Question: Explain the disease:
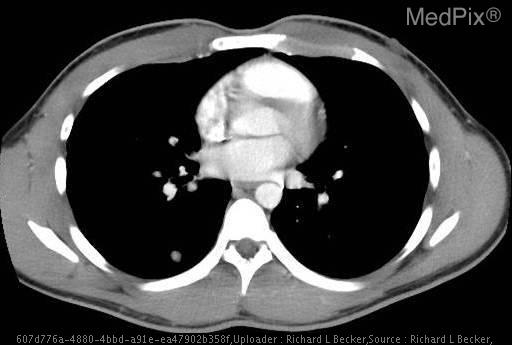
Answer: The disease is discussed as: Of all malignant intratesticular neoplams, mixed germ cell tumors are the second most common.  Of these the majority are at least a portion of embryonal cell carcinoma which constitute 20-25% of all primary germ cell malignancies.  Unfortunately this subtype of germ cell tumor tend to be more aggressive and will invade the tunica albuginea and/or cause visceral metastases.  Although embryonal cell carcinomas have three sub-types: adult, infantile and endodermal sinus tumor, embryonal cell carcinomas tend to be less radio and chemosensitive than seminomatous tumors. Infantile and endodermal sinus types are associated with elevated alpha-fetoprotein which can be used to monitor therapy/recurrence.
Teratomas are a second type of germ cell tumor.  Teratoma also has three subtypes: mature, immature, and with malignant transformation.   Teratomas must have three germinal layers: endoderm, mesoderm, ectoderm.  They constitute 5% of all primary testicular neoplasms.  Although approximately 30% will metastasize, the reported 5-year survival is 70%.
Although not seen in this case the other type of non-seminomatous germ cell tumor type is choriocarcinoma which is the rarest and least favorable of the three basic types.  Although it rarely occurs in its pure form, it represents 23% of mixed germ cell tumors.  These leisons are highly vascular and metastasize early.